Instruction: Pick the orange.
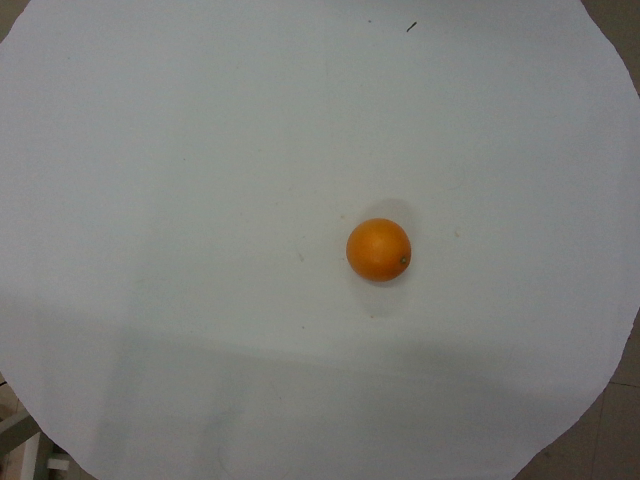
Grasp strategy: vertical